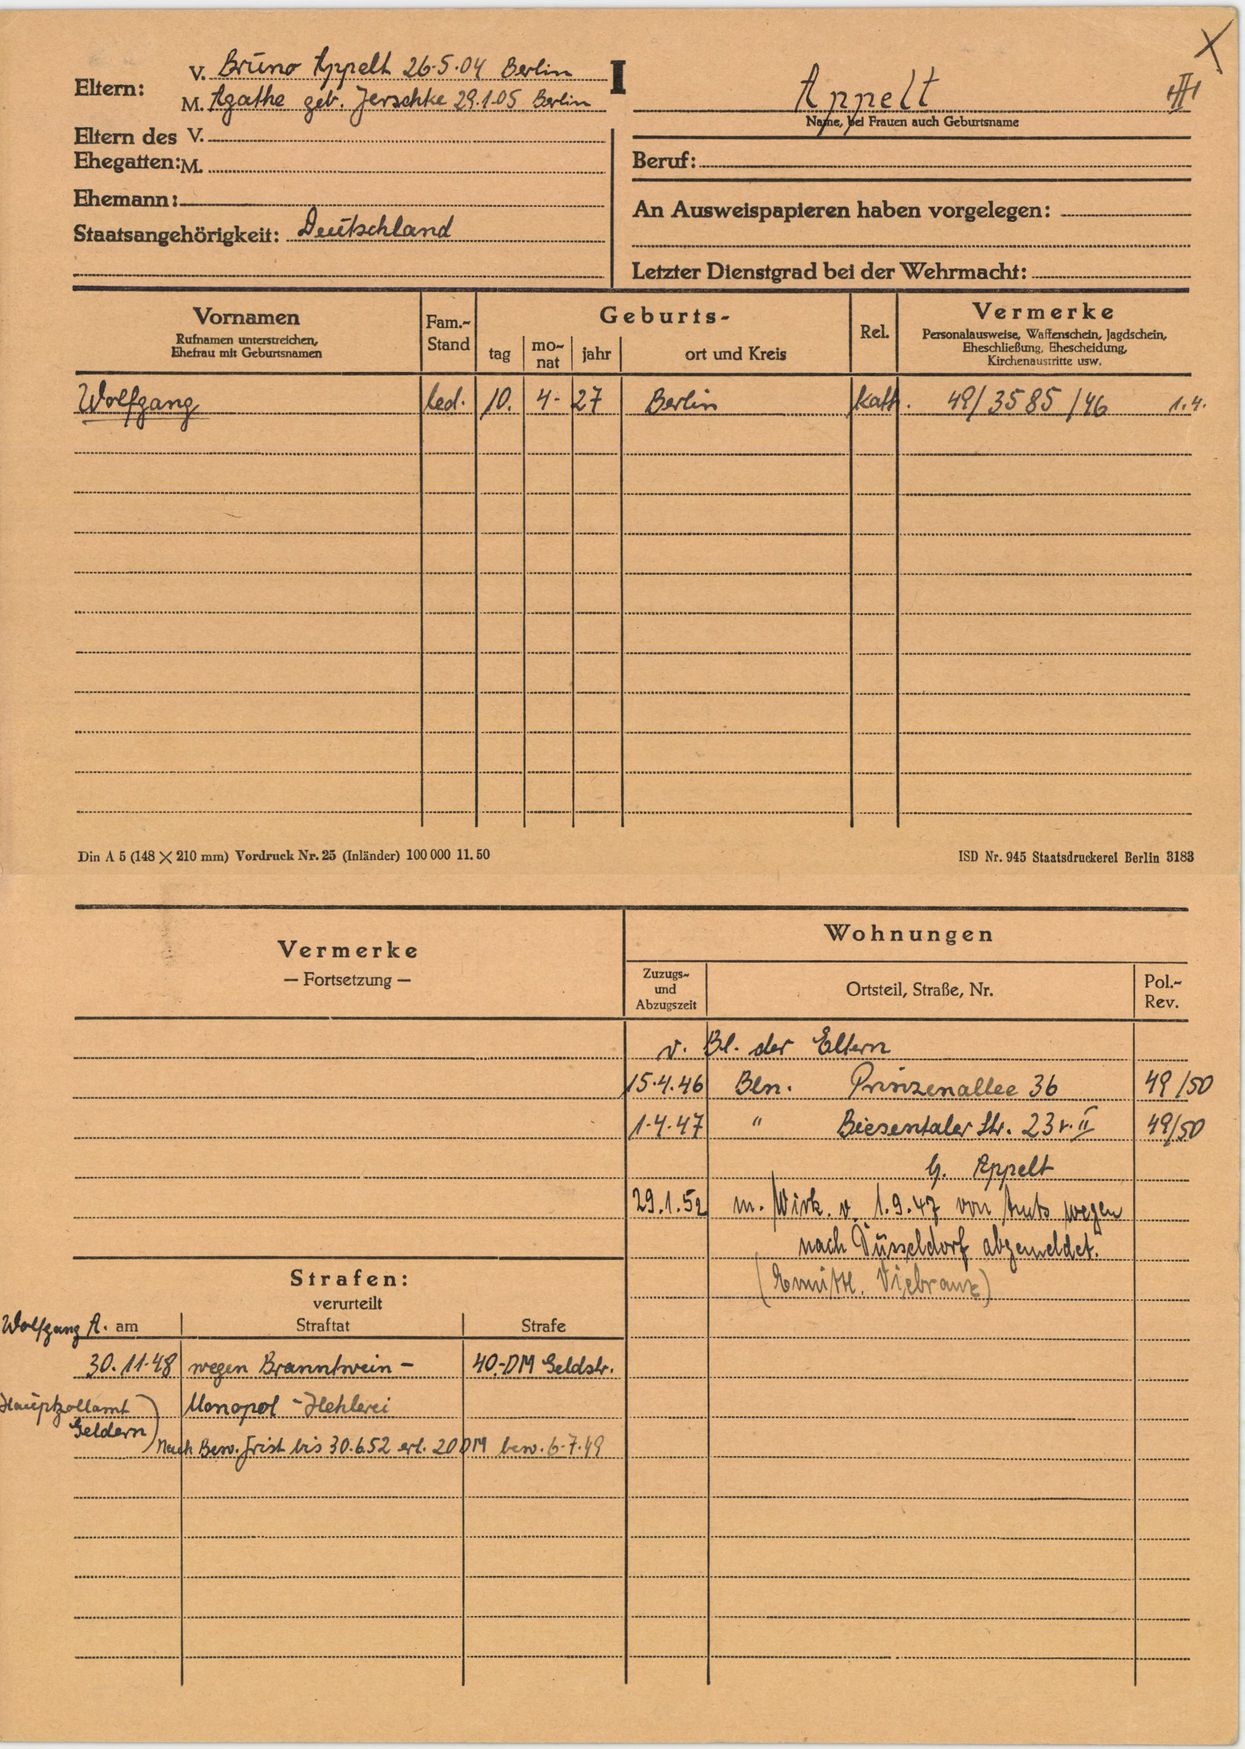
Appelt